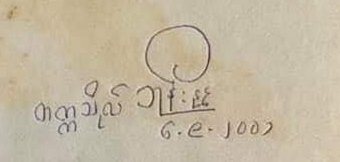
Signature of: tekkatho phone naing